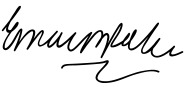
Signature of: edward blake